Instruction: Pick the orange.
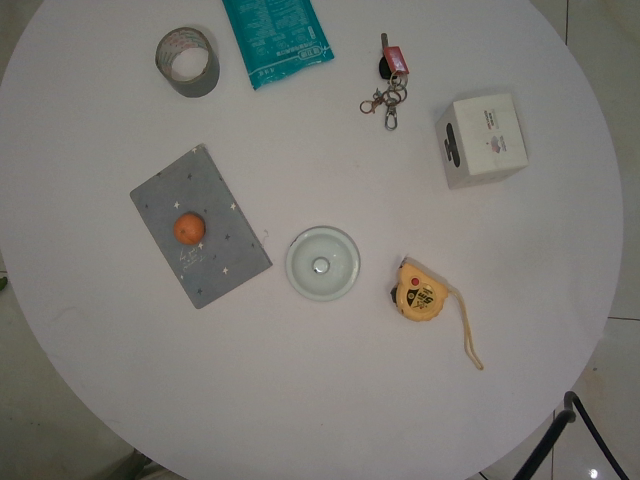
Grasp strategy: vertical